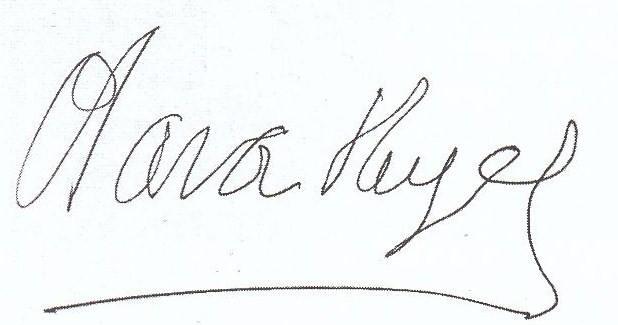
Signature of: salvador reyes monteón